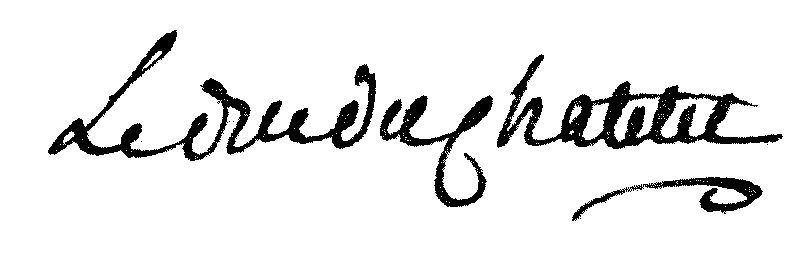
Signature of: louis marie florent du châtelet